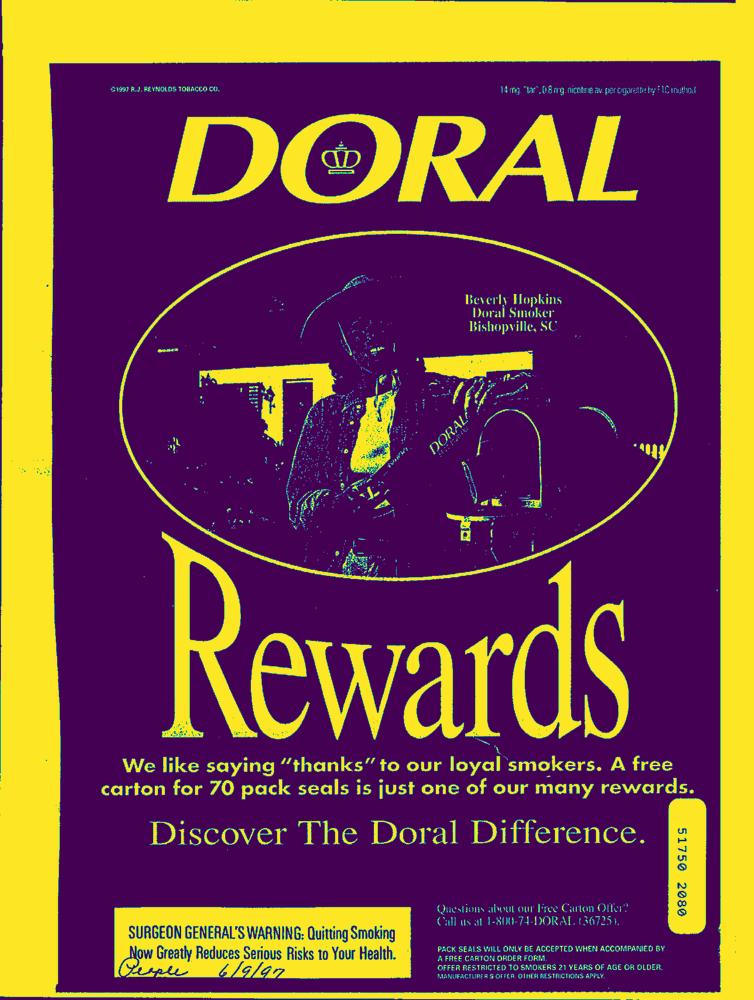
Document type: AD